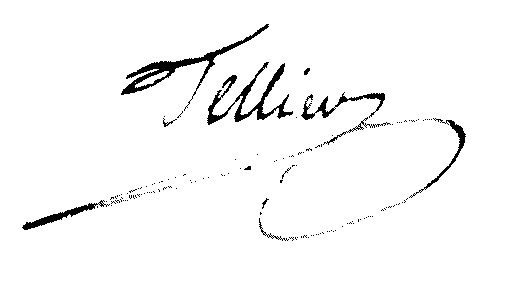
Signature of: armand constant tellier